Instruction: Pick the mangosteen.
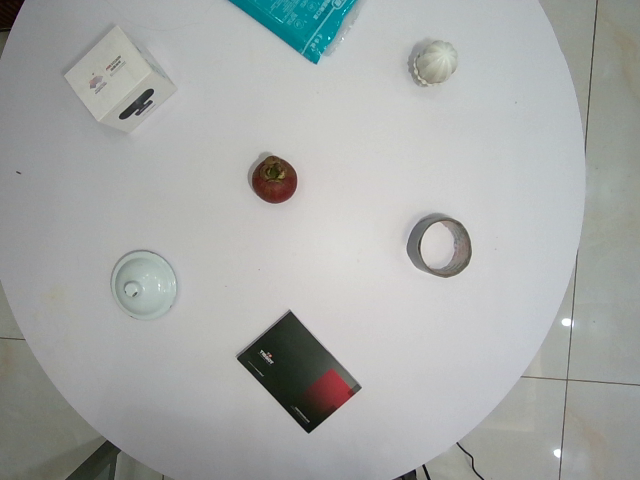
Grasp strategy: vertical